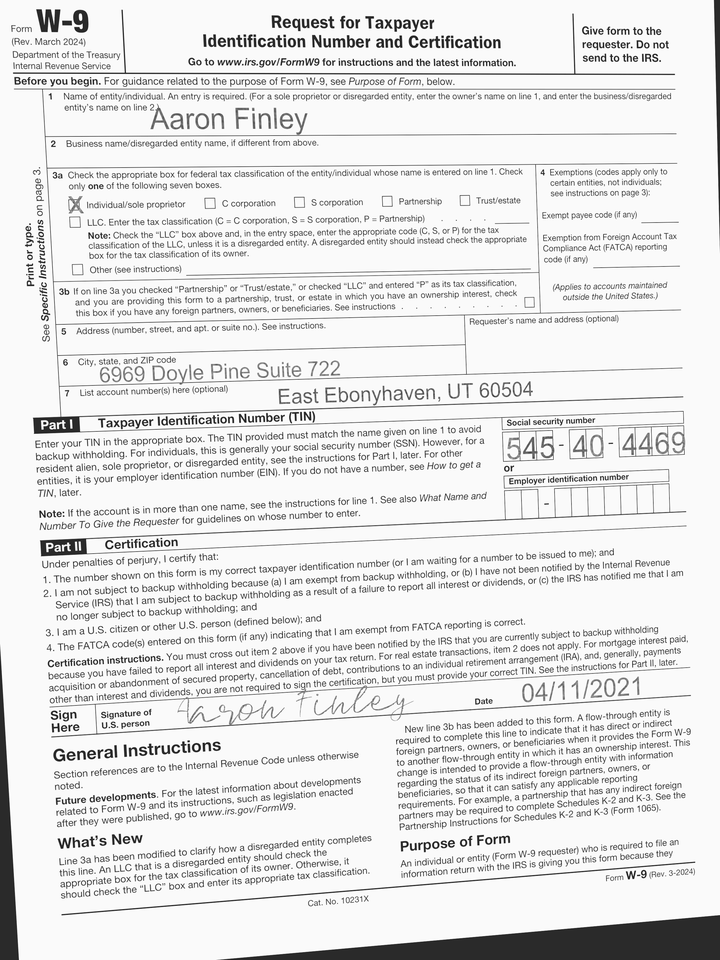
adr1: 6969 Doyle Pine Suite 722
adr2: East Ebonyhaven, UT 60504
cbx: yes
ssn: 545404469
enm: Aaron Finley
sdt: 04/11/2021